Question: In what way does the history help explain the case?
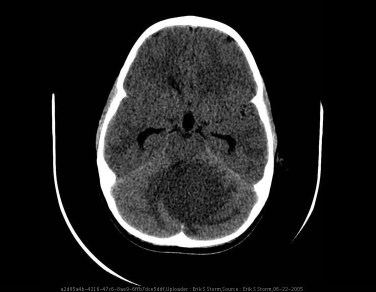
Answer: The patient's history of His mother provides a history of increasing headaches over past month, gait disturbances, and possible seizure activity. is key in understanding the case.